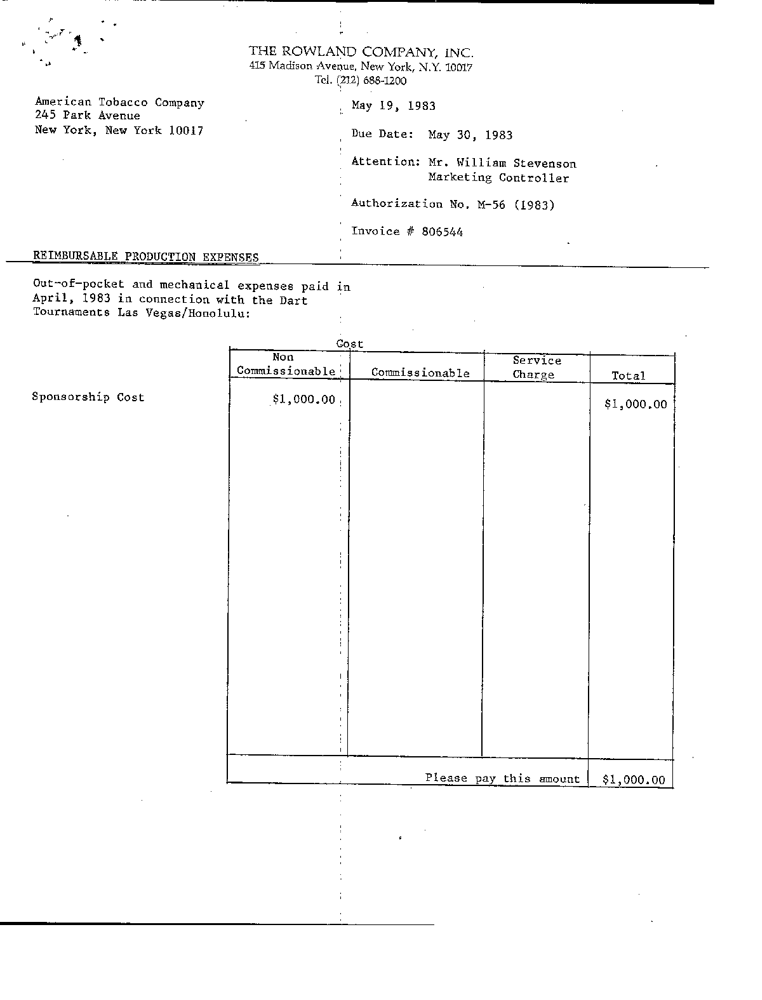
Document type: Invoice